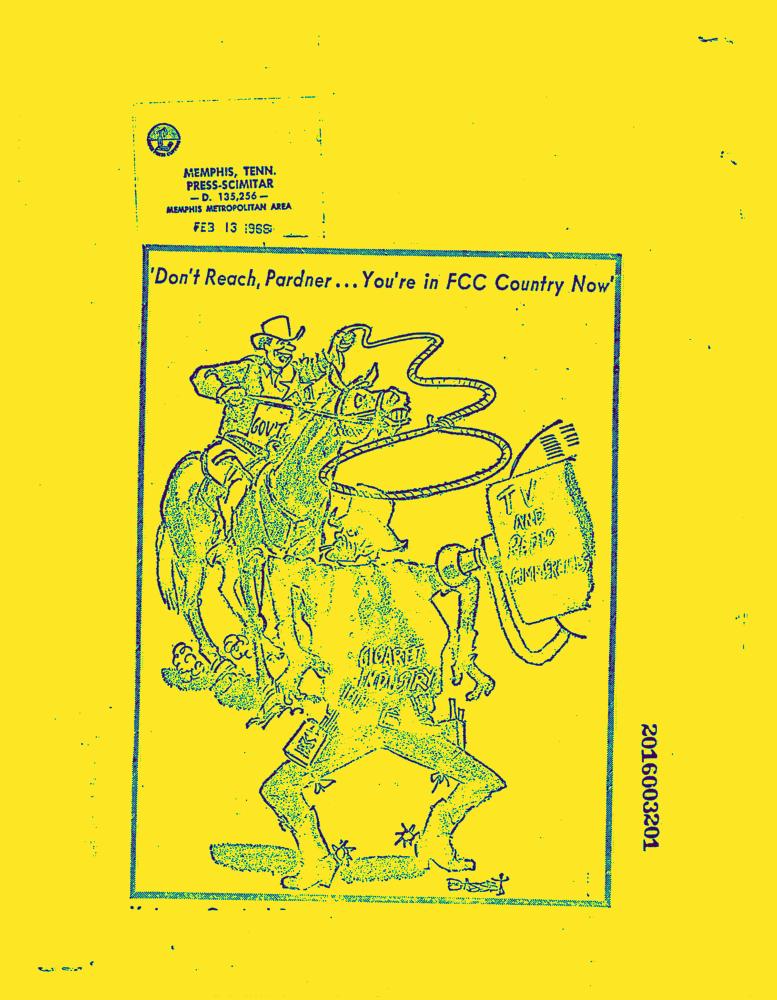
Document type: News-Article